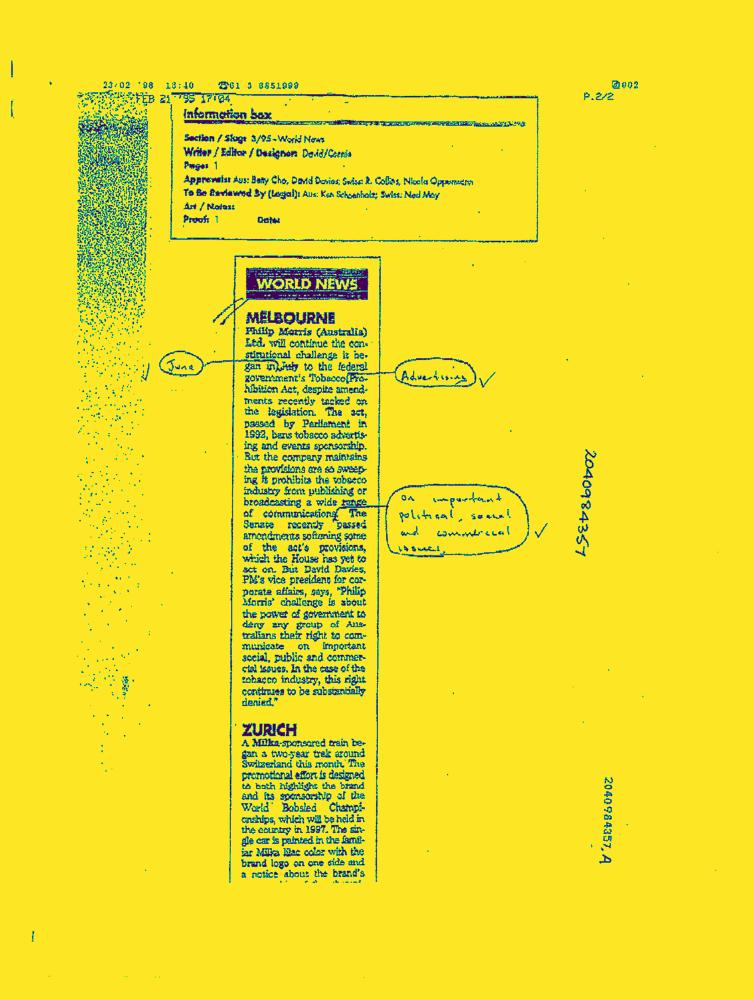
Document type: News-Article